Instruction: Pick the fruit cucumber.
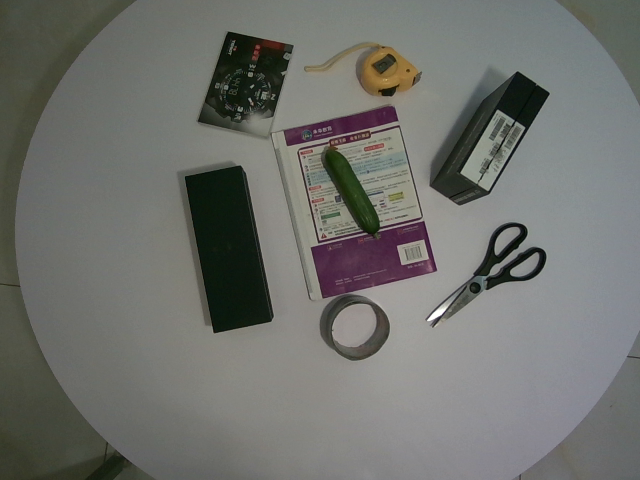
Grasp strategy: vertical